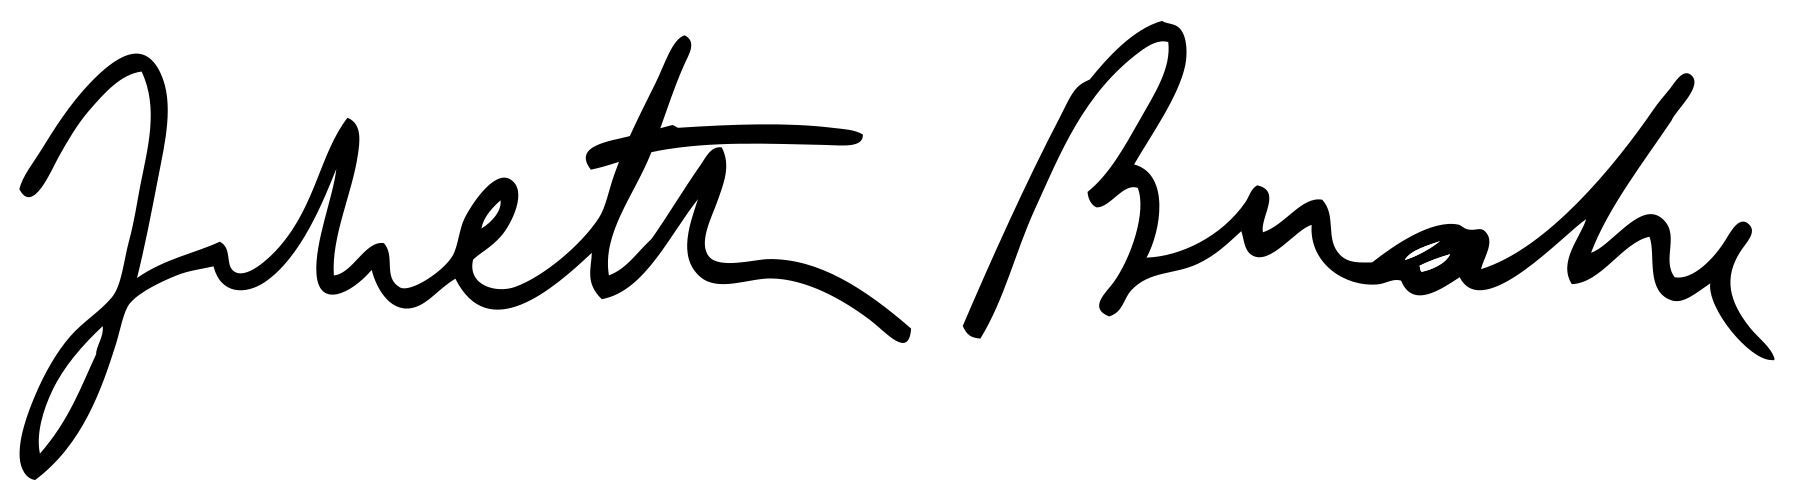
Signature of: juliette binoche